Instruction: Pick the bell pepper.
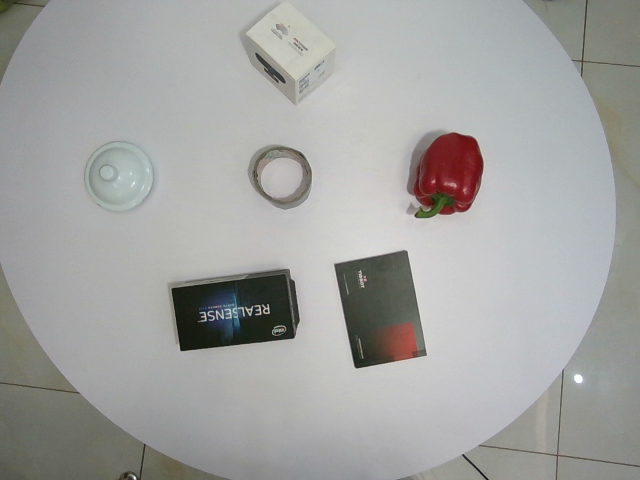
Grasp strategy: vertical